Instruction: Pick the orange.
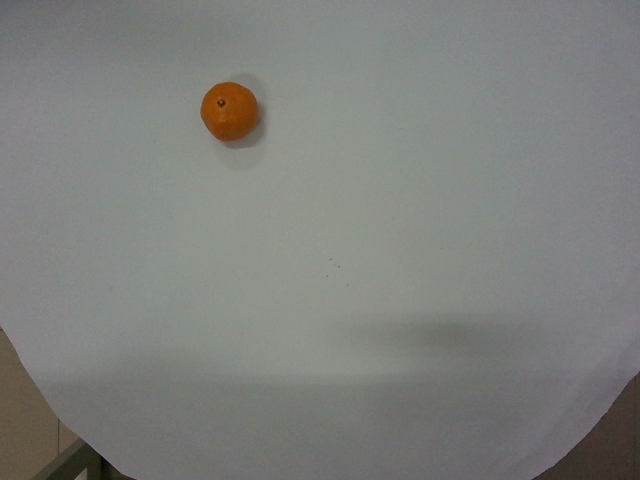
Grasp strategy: vertical